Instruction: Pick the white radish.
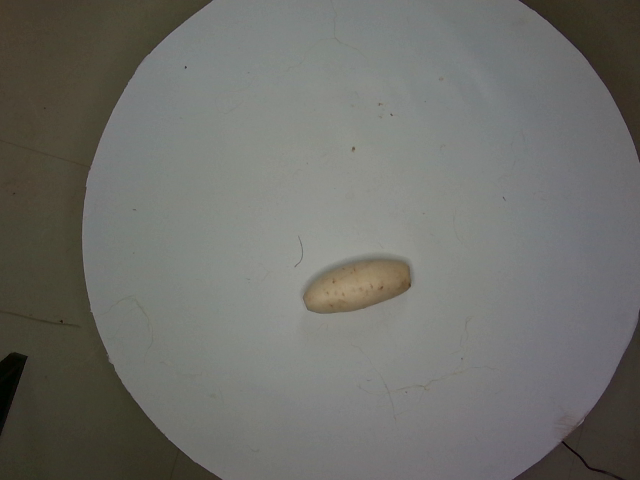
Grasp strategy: vertical